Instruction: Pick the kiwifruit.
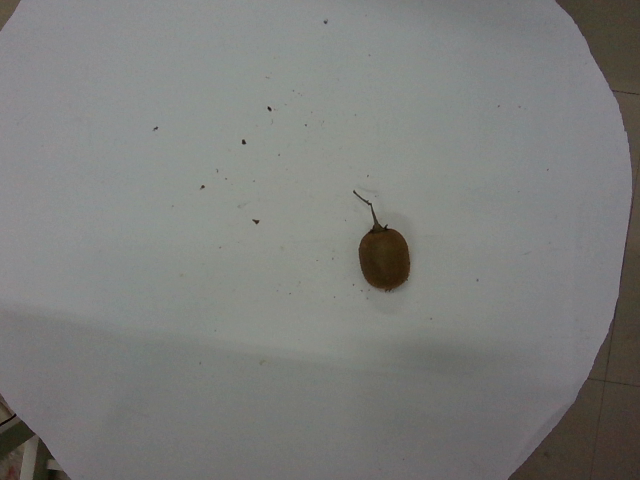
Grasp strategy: vertical